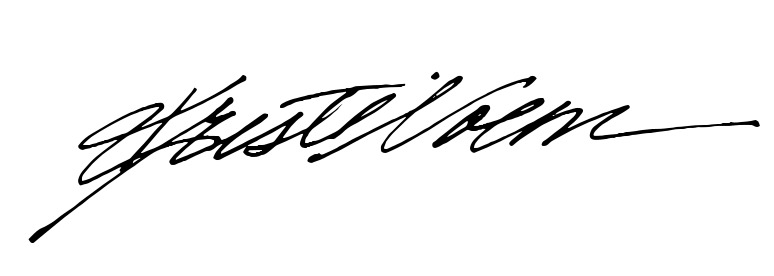
Signature of: kristi noem